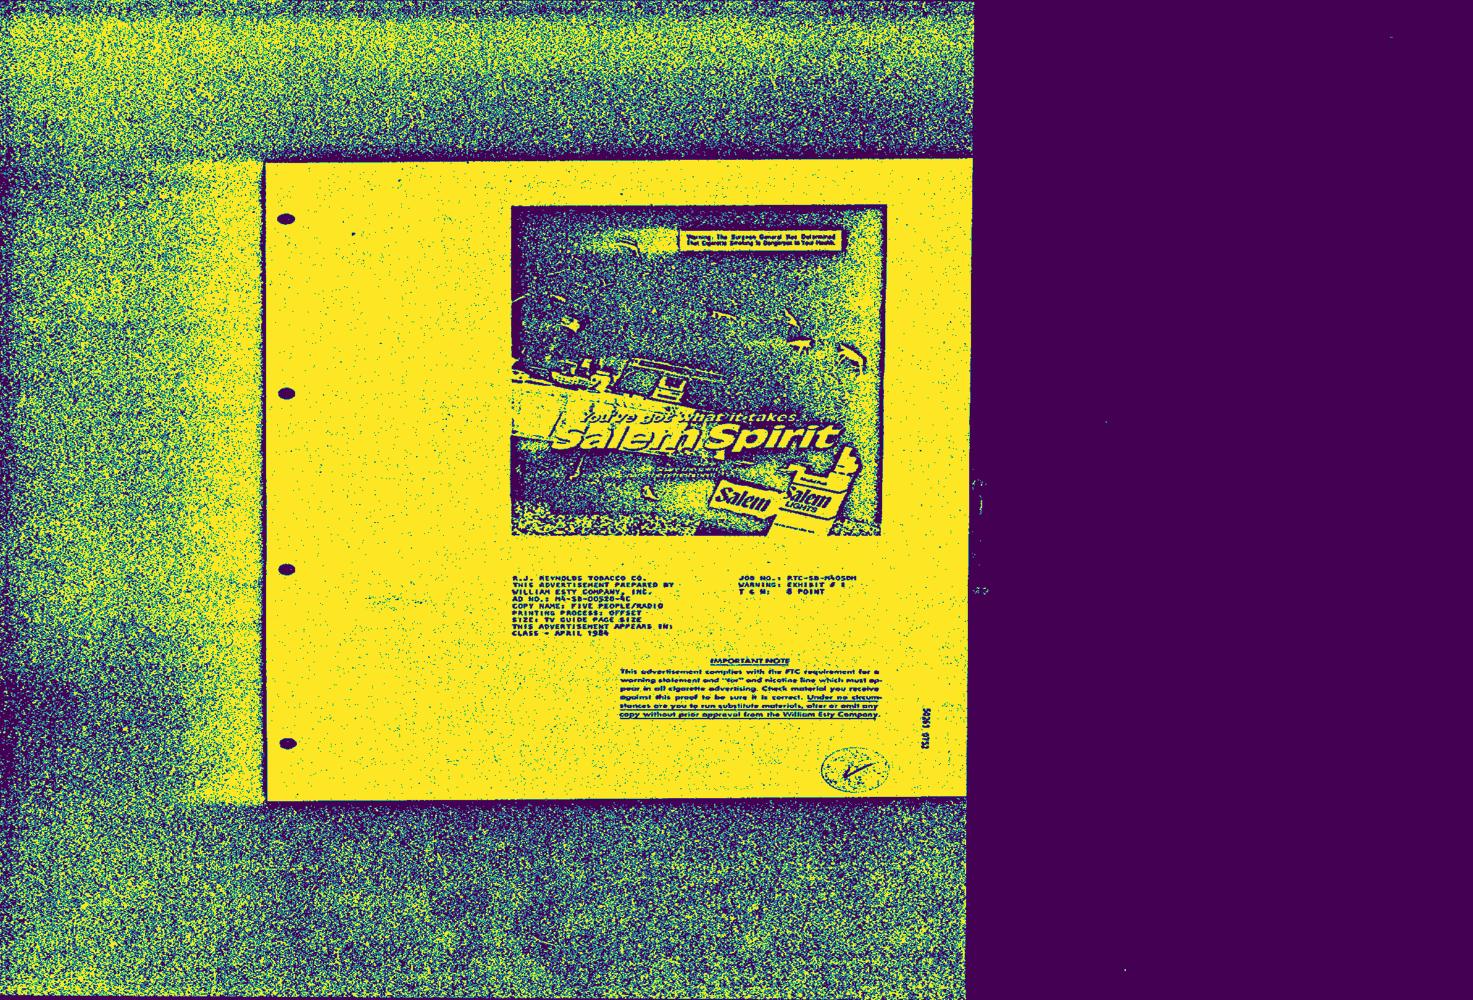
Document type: AD